Question: What might the diagnosis be?
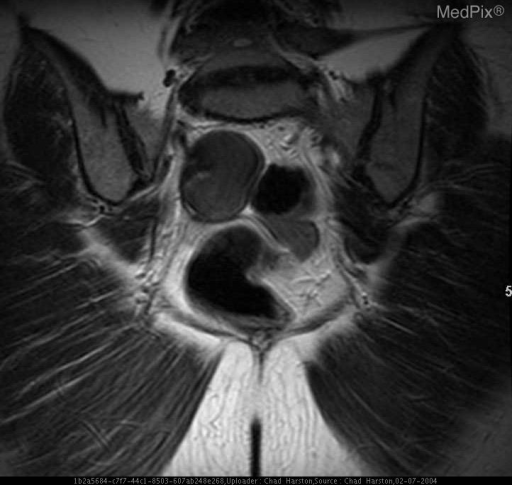
Answer: The possible diagnosis includes Ultrasound differential diagnosis:  hemorrhagic cyst, dermoid cyst and mucinous cystadenoma or cystadenocarcinoma of the ovary, or other ovarian neoplasm..